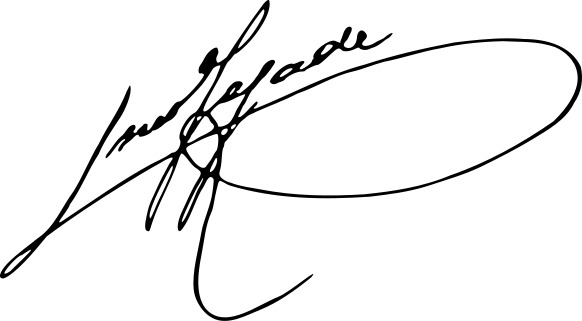
Signature of: lino tejada rodríguez